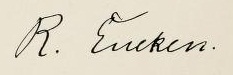
Signature of: rudolf christoph eucken